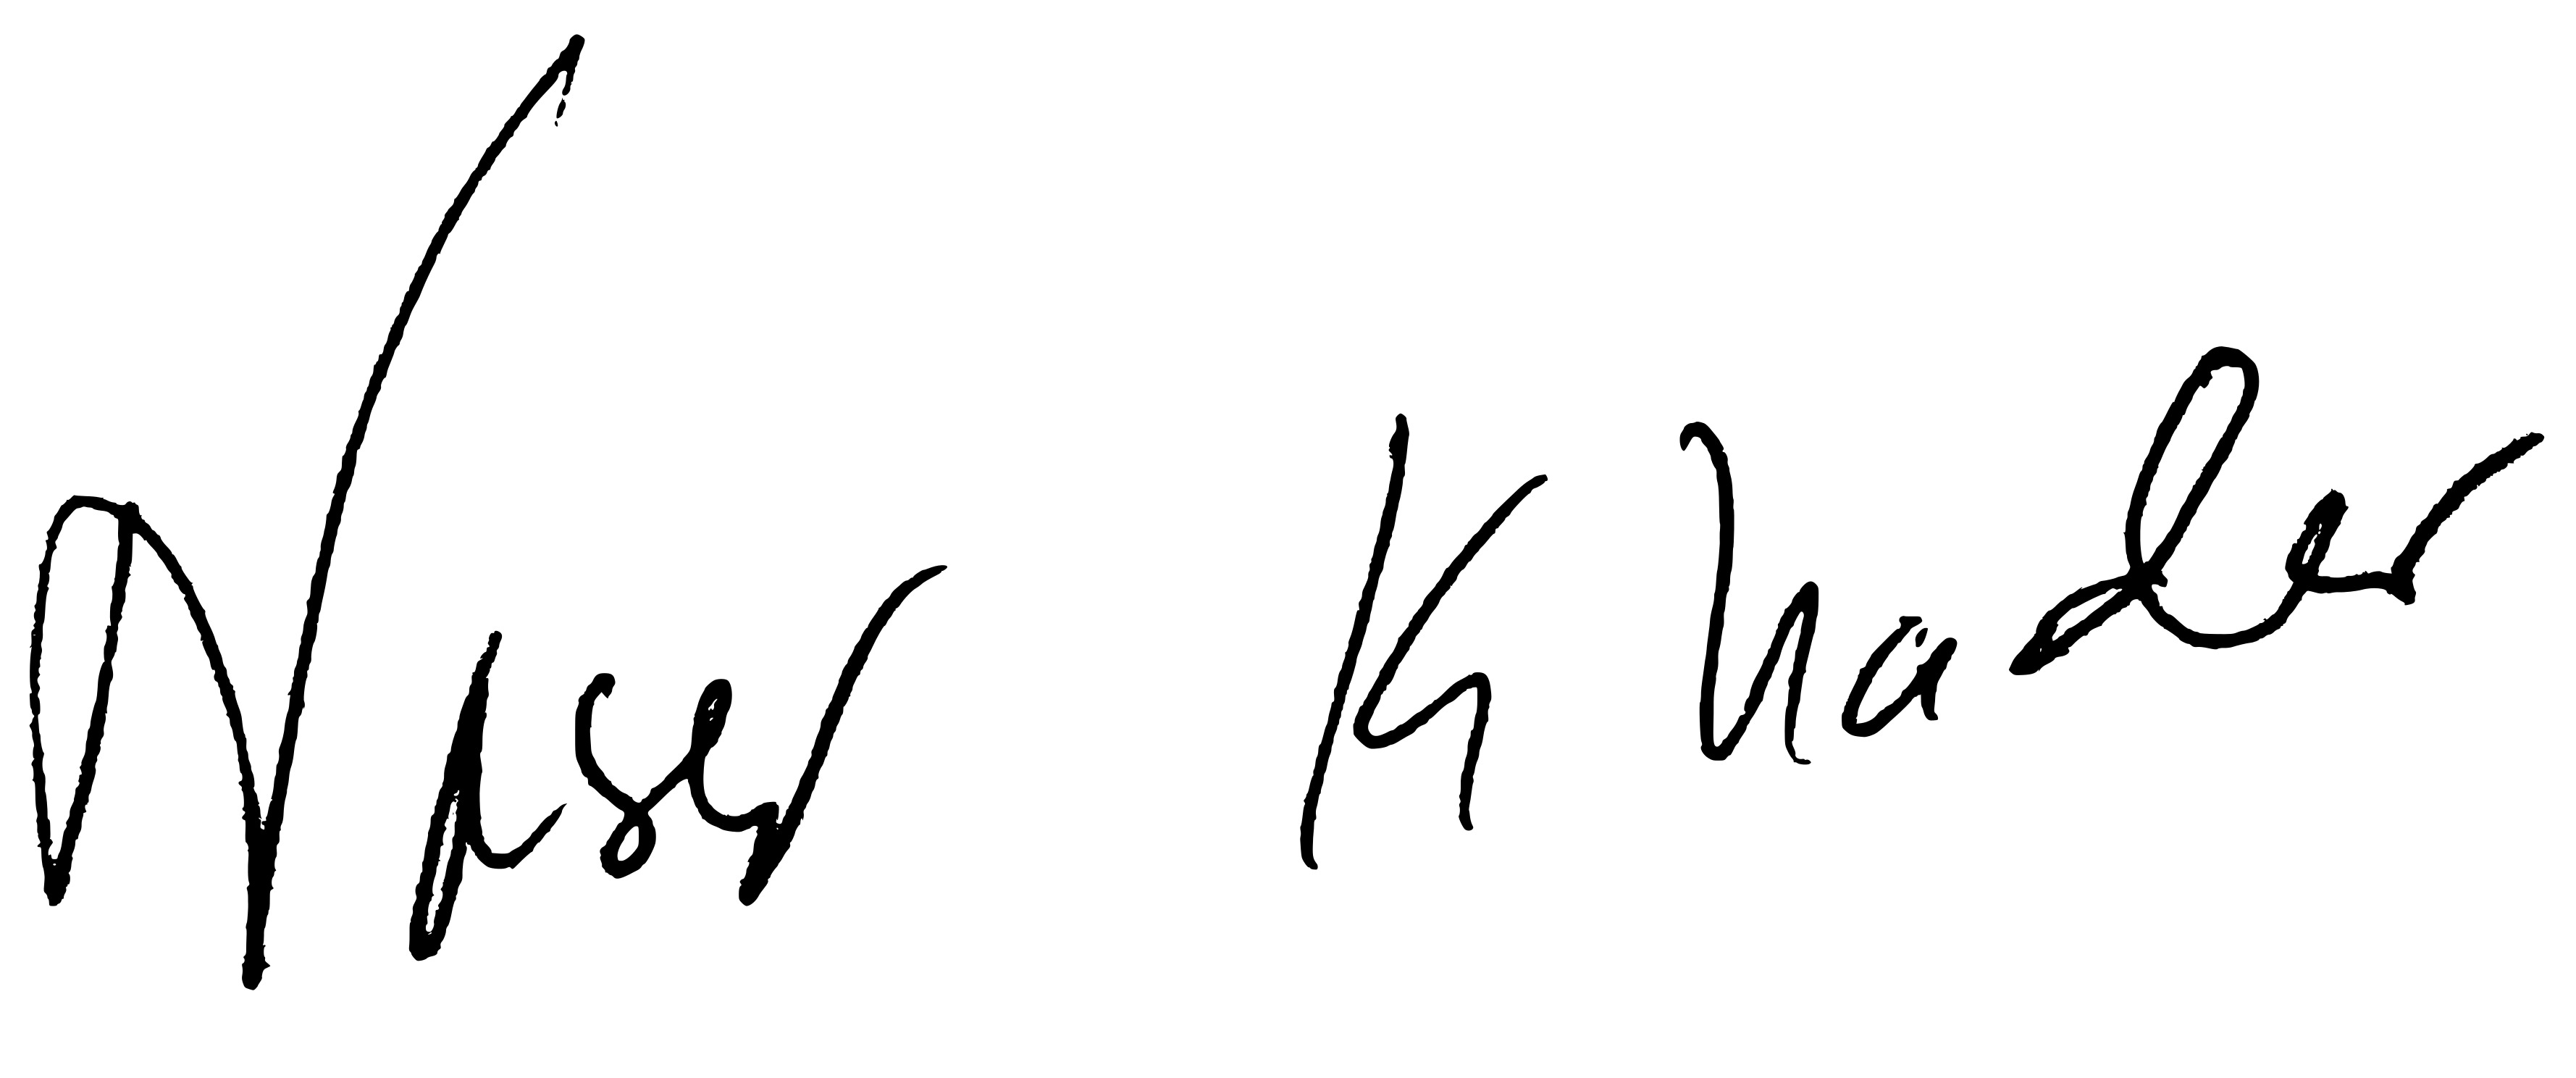
Signature of: naser khader